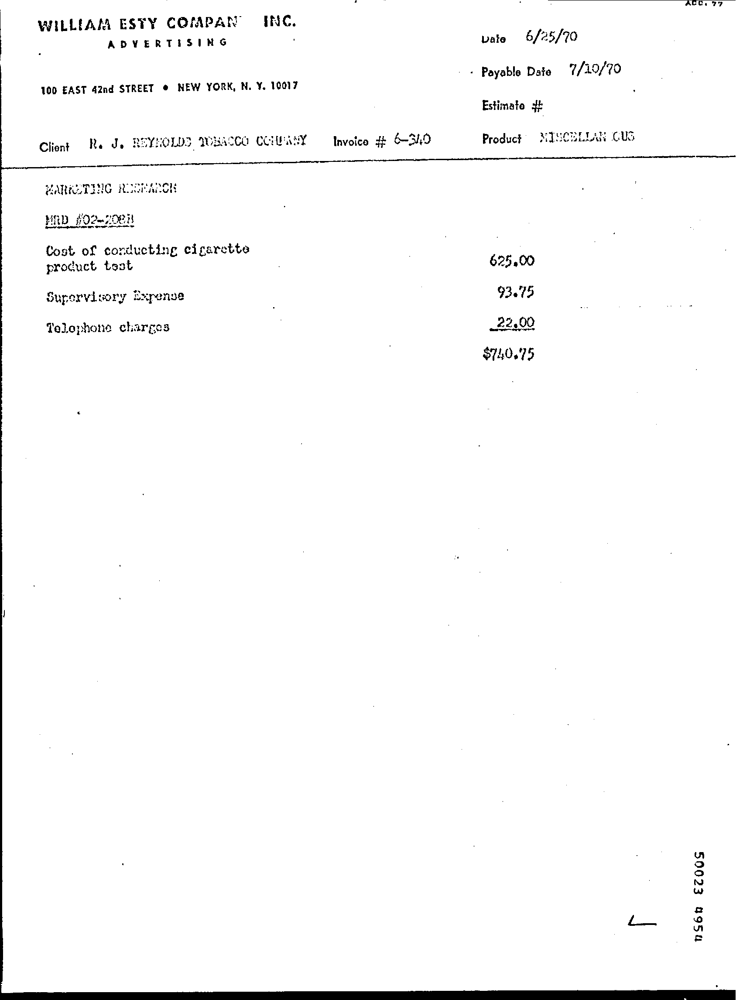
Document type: Invoice